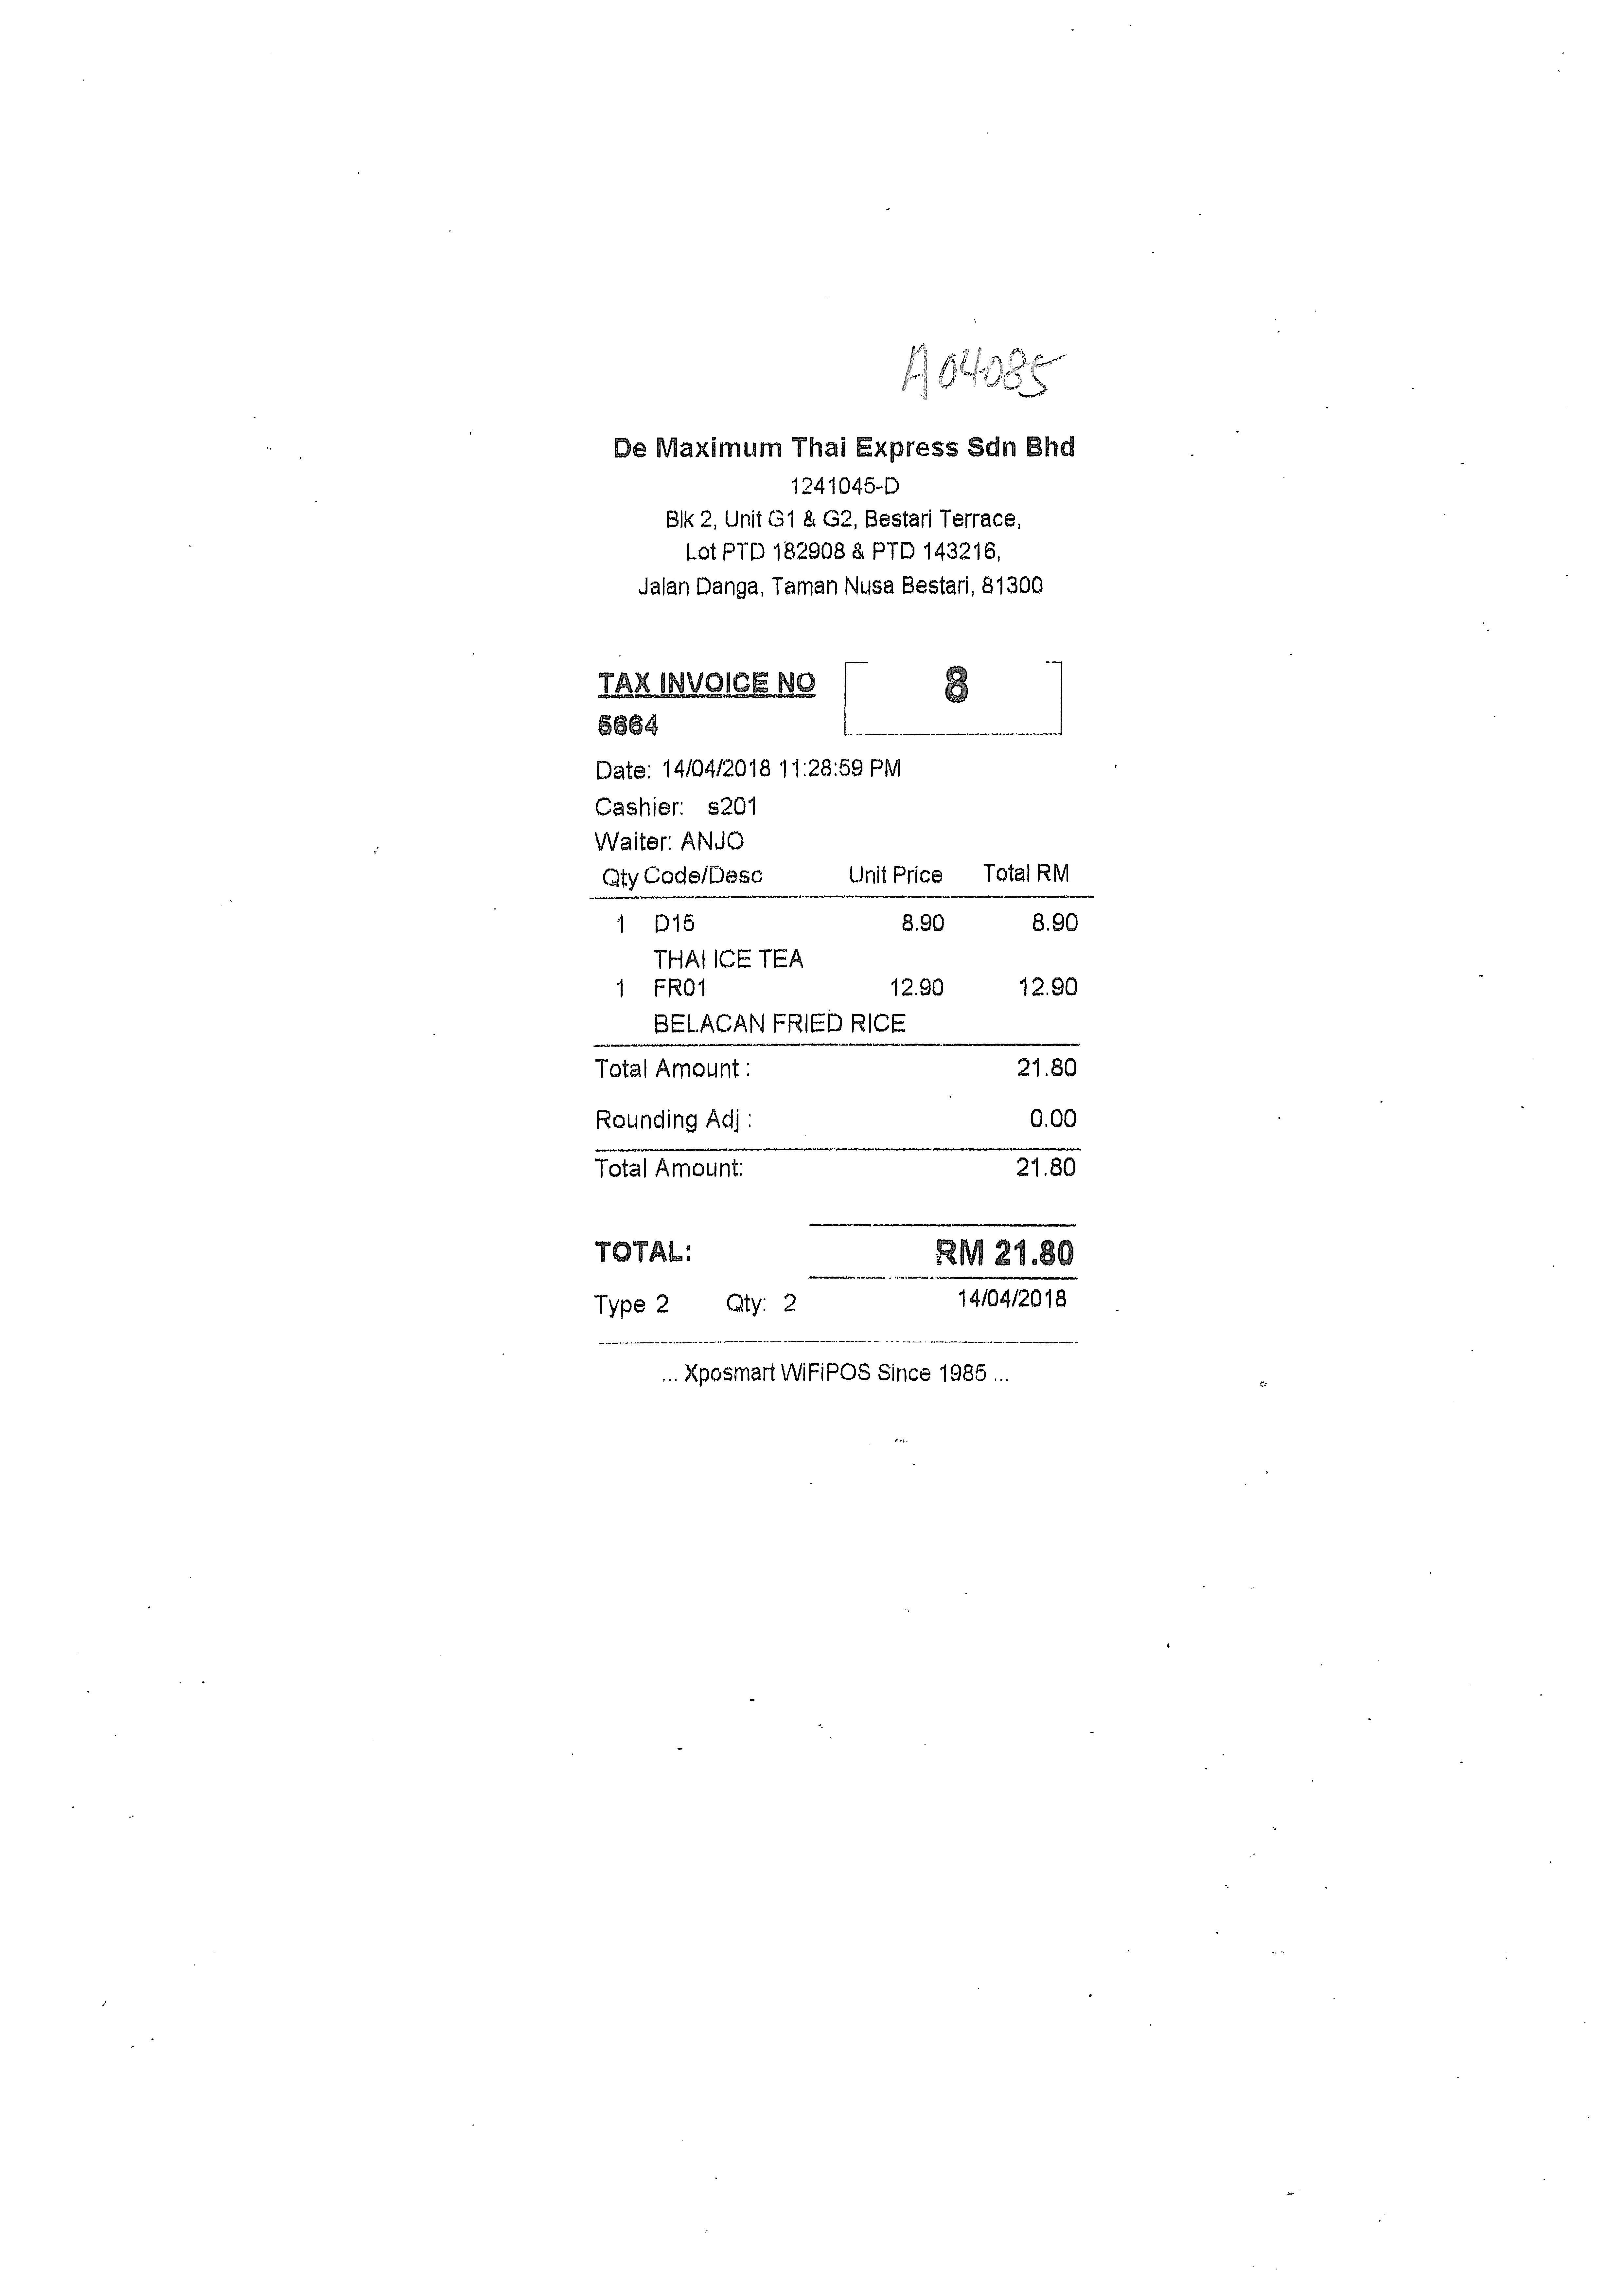
DE MAXIMUM THAI EXPRESS SDN BHD
1241045-D
BLK 2, UNIT G1 & G2, BESTARI TERRACE,
LOT PTD 182908 & PTD 143216,
JALAN DANGA, TAMAN NUSA BESTARI, 81300
TAX INVOICE NO
8
5664
DATE: 14/04/2018 11:28:59 PM
CASHIER:
WAITER: ANJO
QTY CODE/DESC
UNIT PRICE
TOTAL RM
1
D15
8.90
8.90
THAI ICE TEA
1
FR01
12.90
12.90
BELACAN FRIED RICE
TOTAL AMOUNT:
21.80
ROUNDING ADJ:
0.00
TOTAL AMOUNT:
21.80
TOTAL:
RM 21.80
TYPE 2
QTY: 2
14/04/2018
...XPOSMART WIFIPOS SINCE 1985...
S201